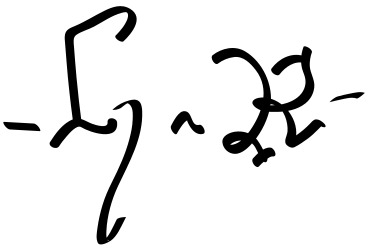
Signature of: henry iv of england